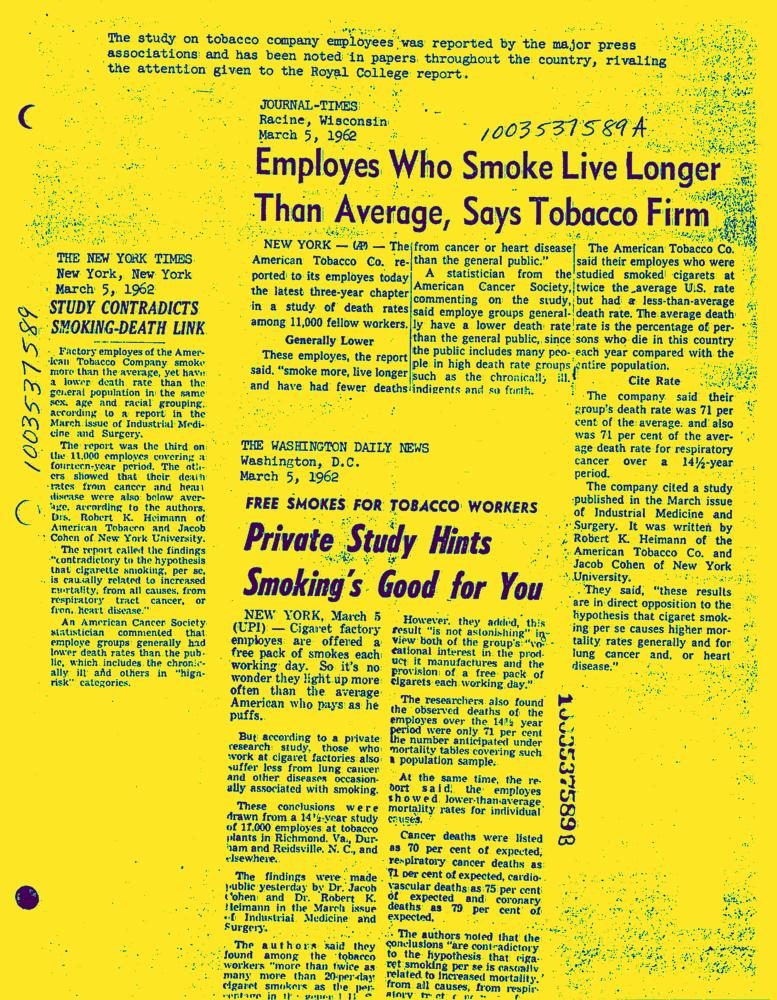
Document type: News-Article